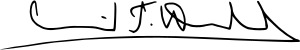
Signature of: david woodard